Question: In what way does the history help explain the case?
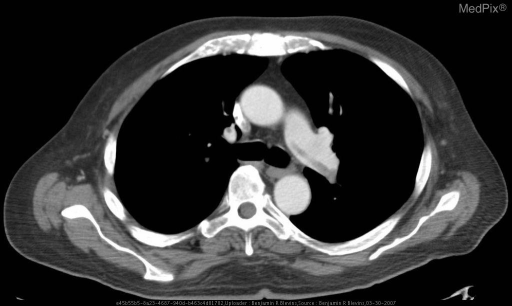
Answer: The patient's history of 61 years-old man with known stage II pancreatic cancer.  Underwent contrast CT of the chest, abdomen and pelvis for pre-operative evaluation. is key in understanding the case.